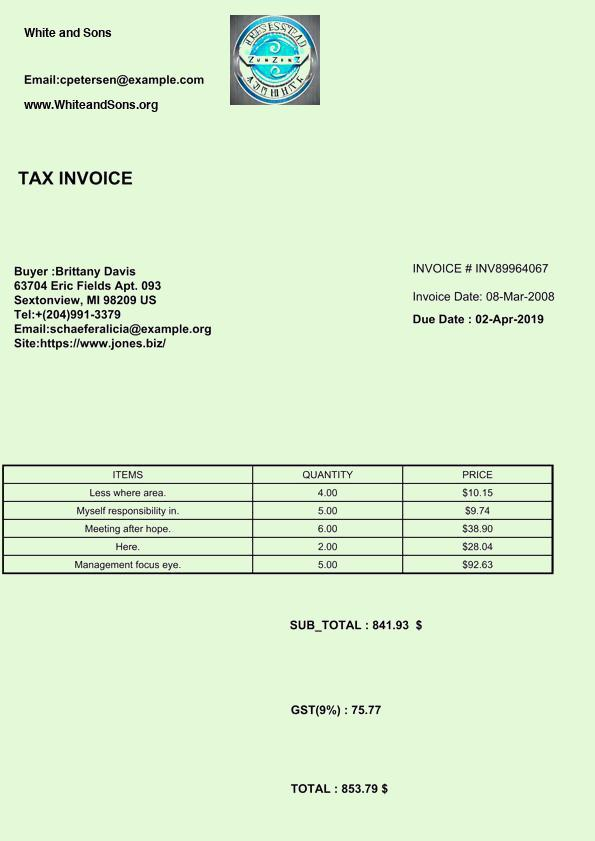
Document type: Invoice